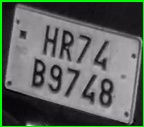
License plate number: HR 74B 9748